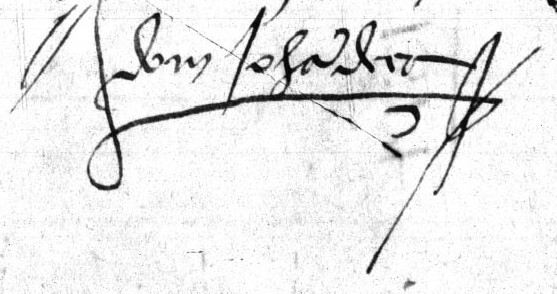
Signature of: joão de eça alcaide mor de soure